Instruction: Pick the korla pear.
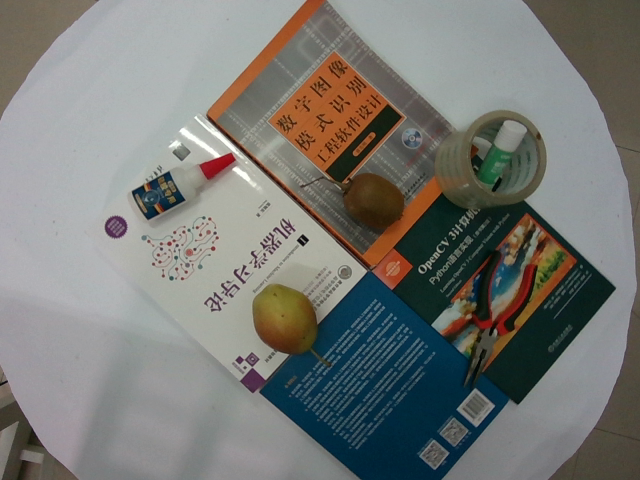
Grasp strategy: vertical